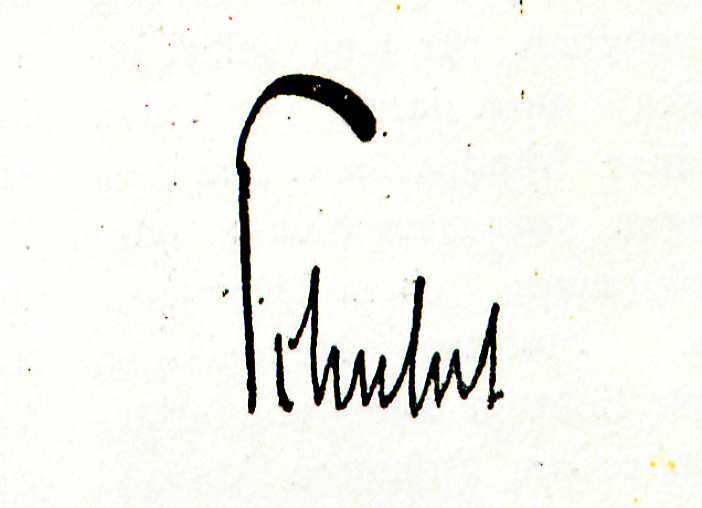
Signature of: carl von schubert